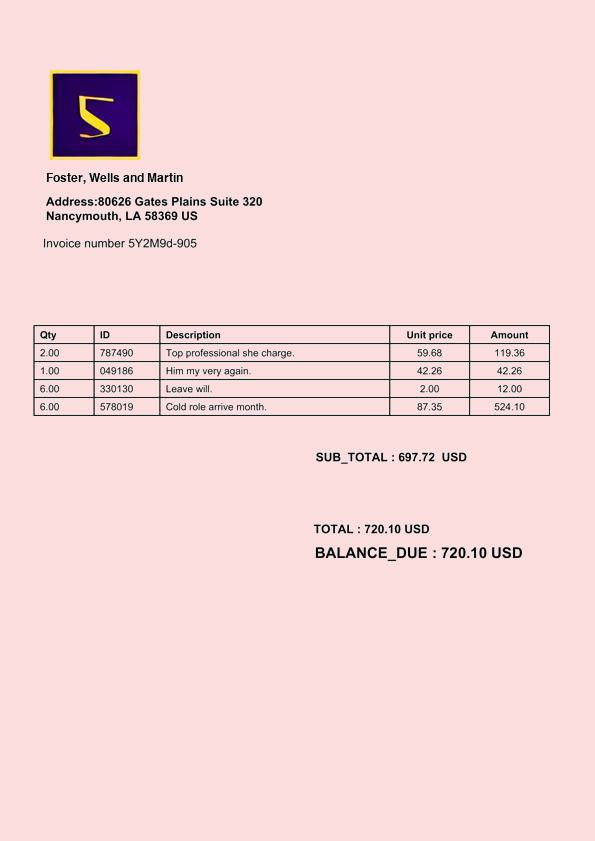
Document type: Invoice